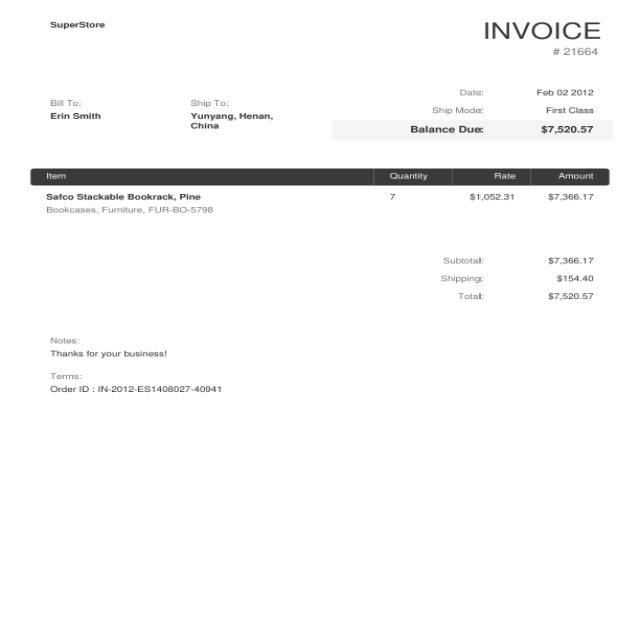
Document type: Invoice